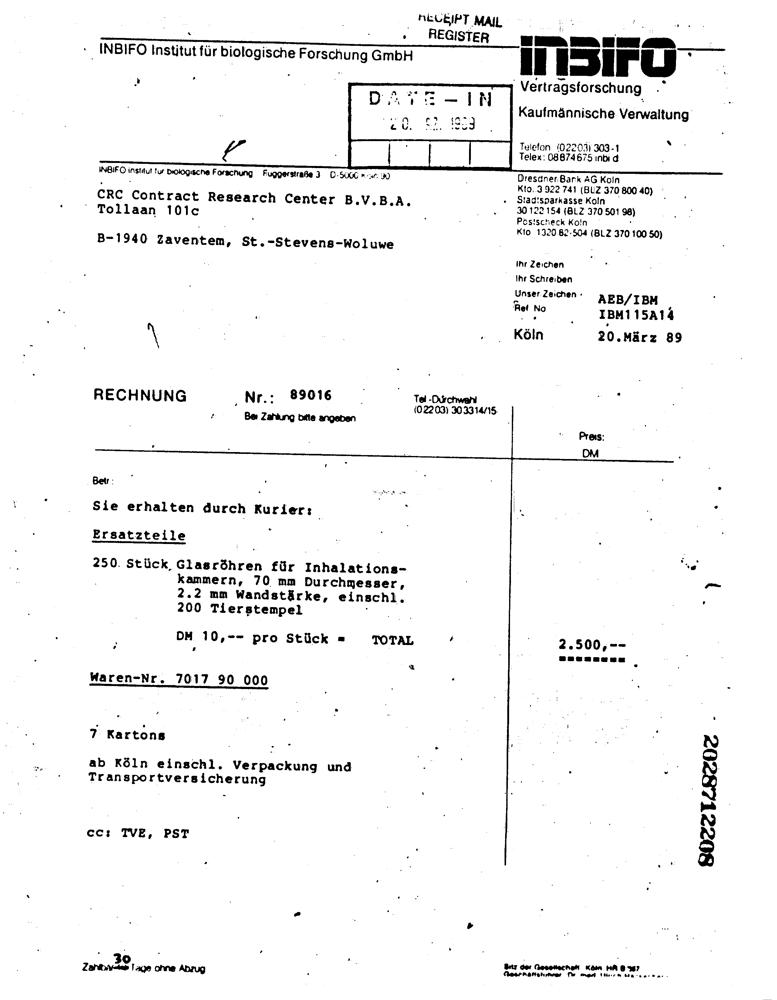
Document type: Invoice